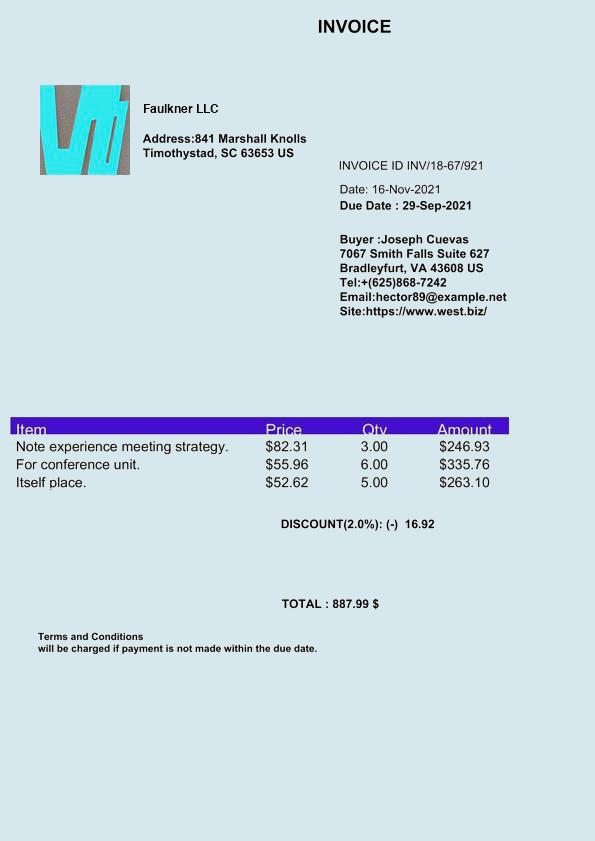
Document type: Invoice